Question: What jurisdiction, city, or county is the document associated with?
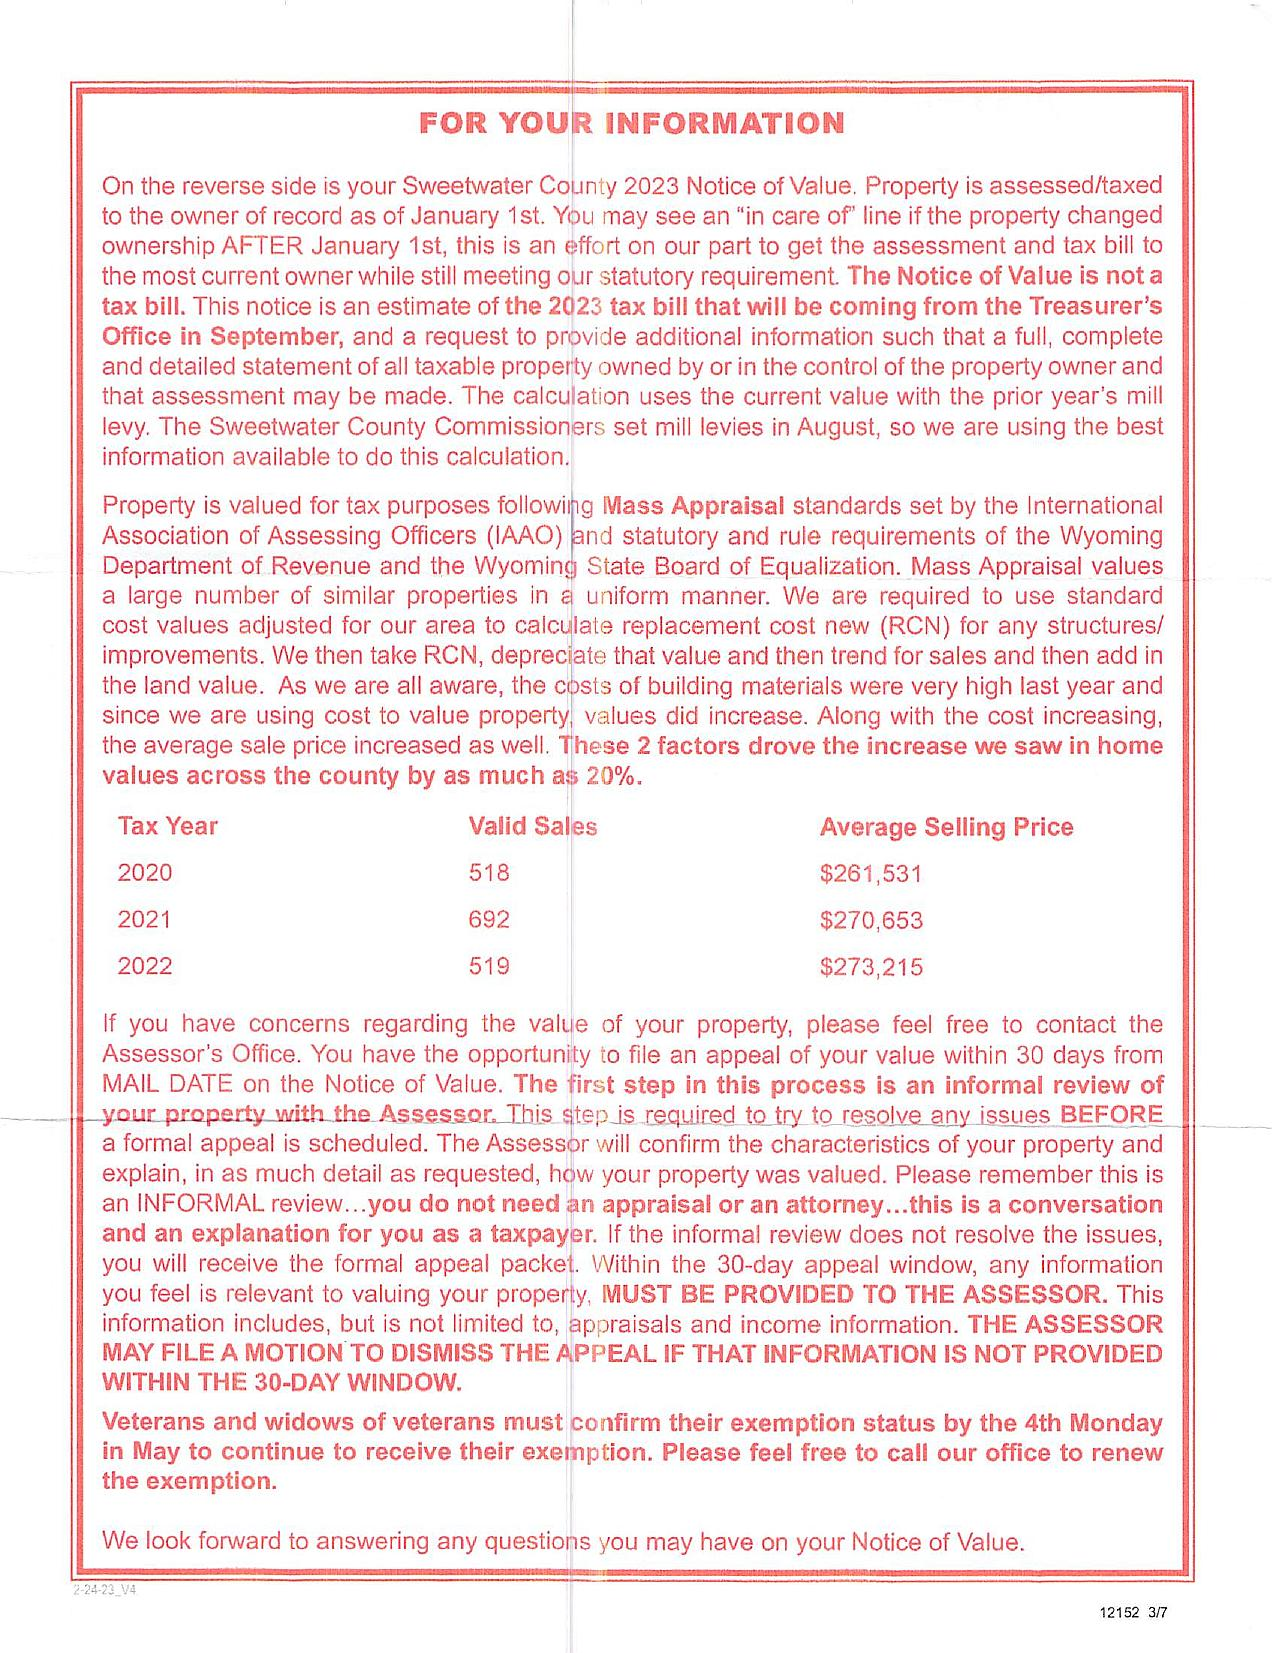
Answer: "Sweetwater County"